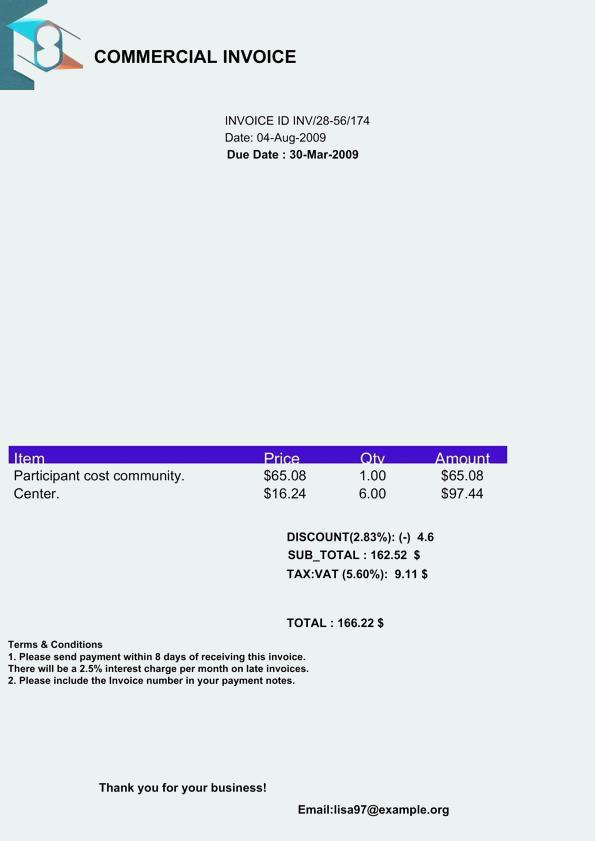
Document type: Invoice